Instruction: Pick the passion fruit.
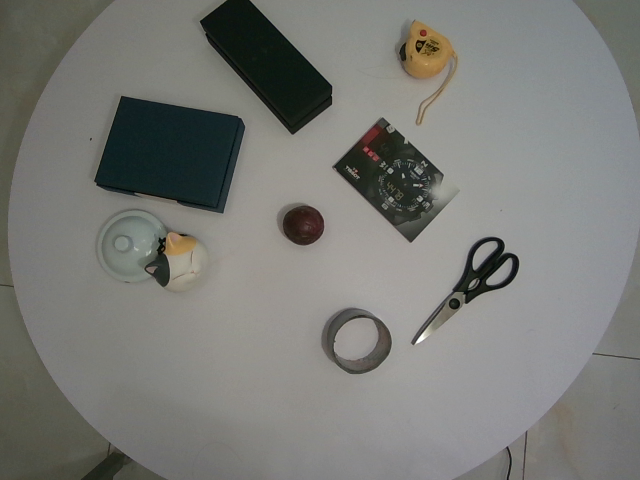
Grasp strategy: vertical